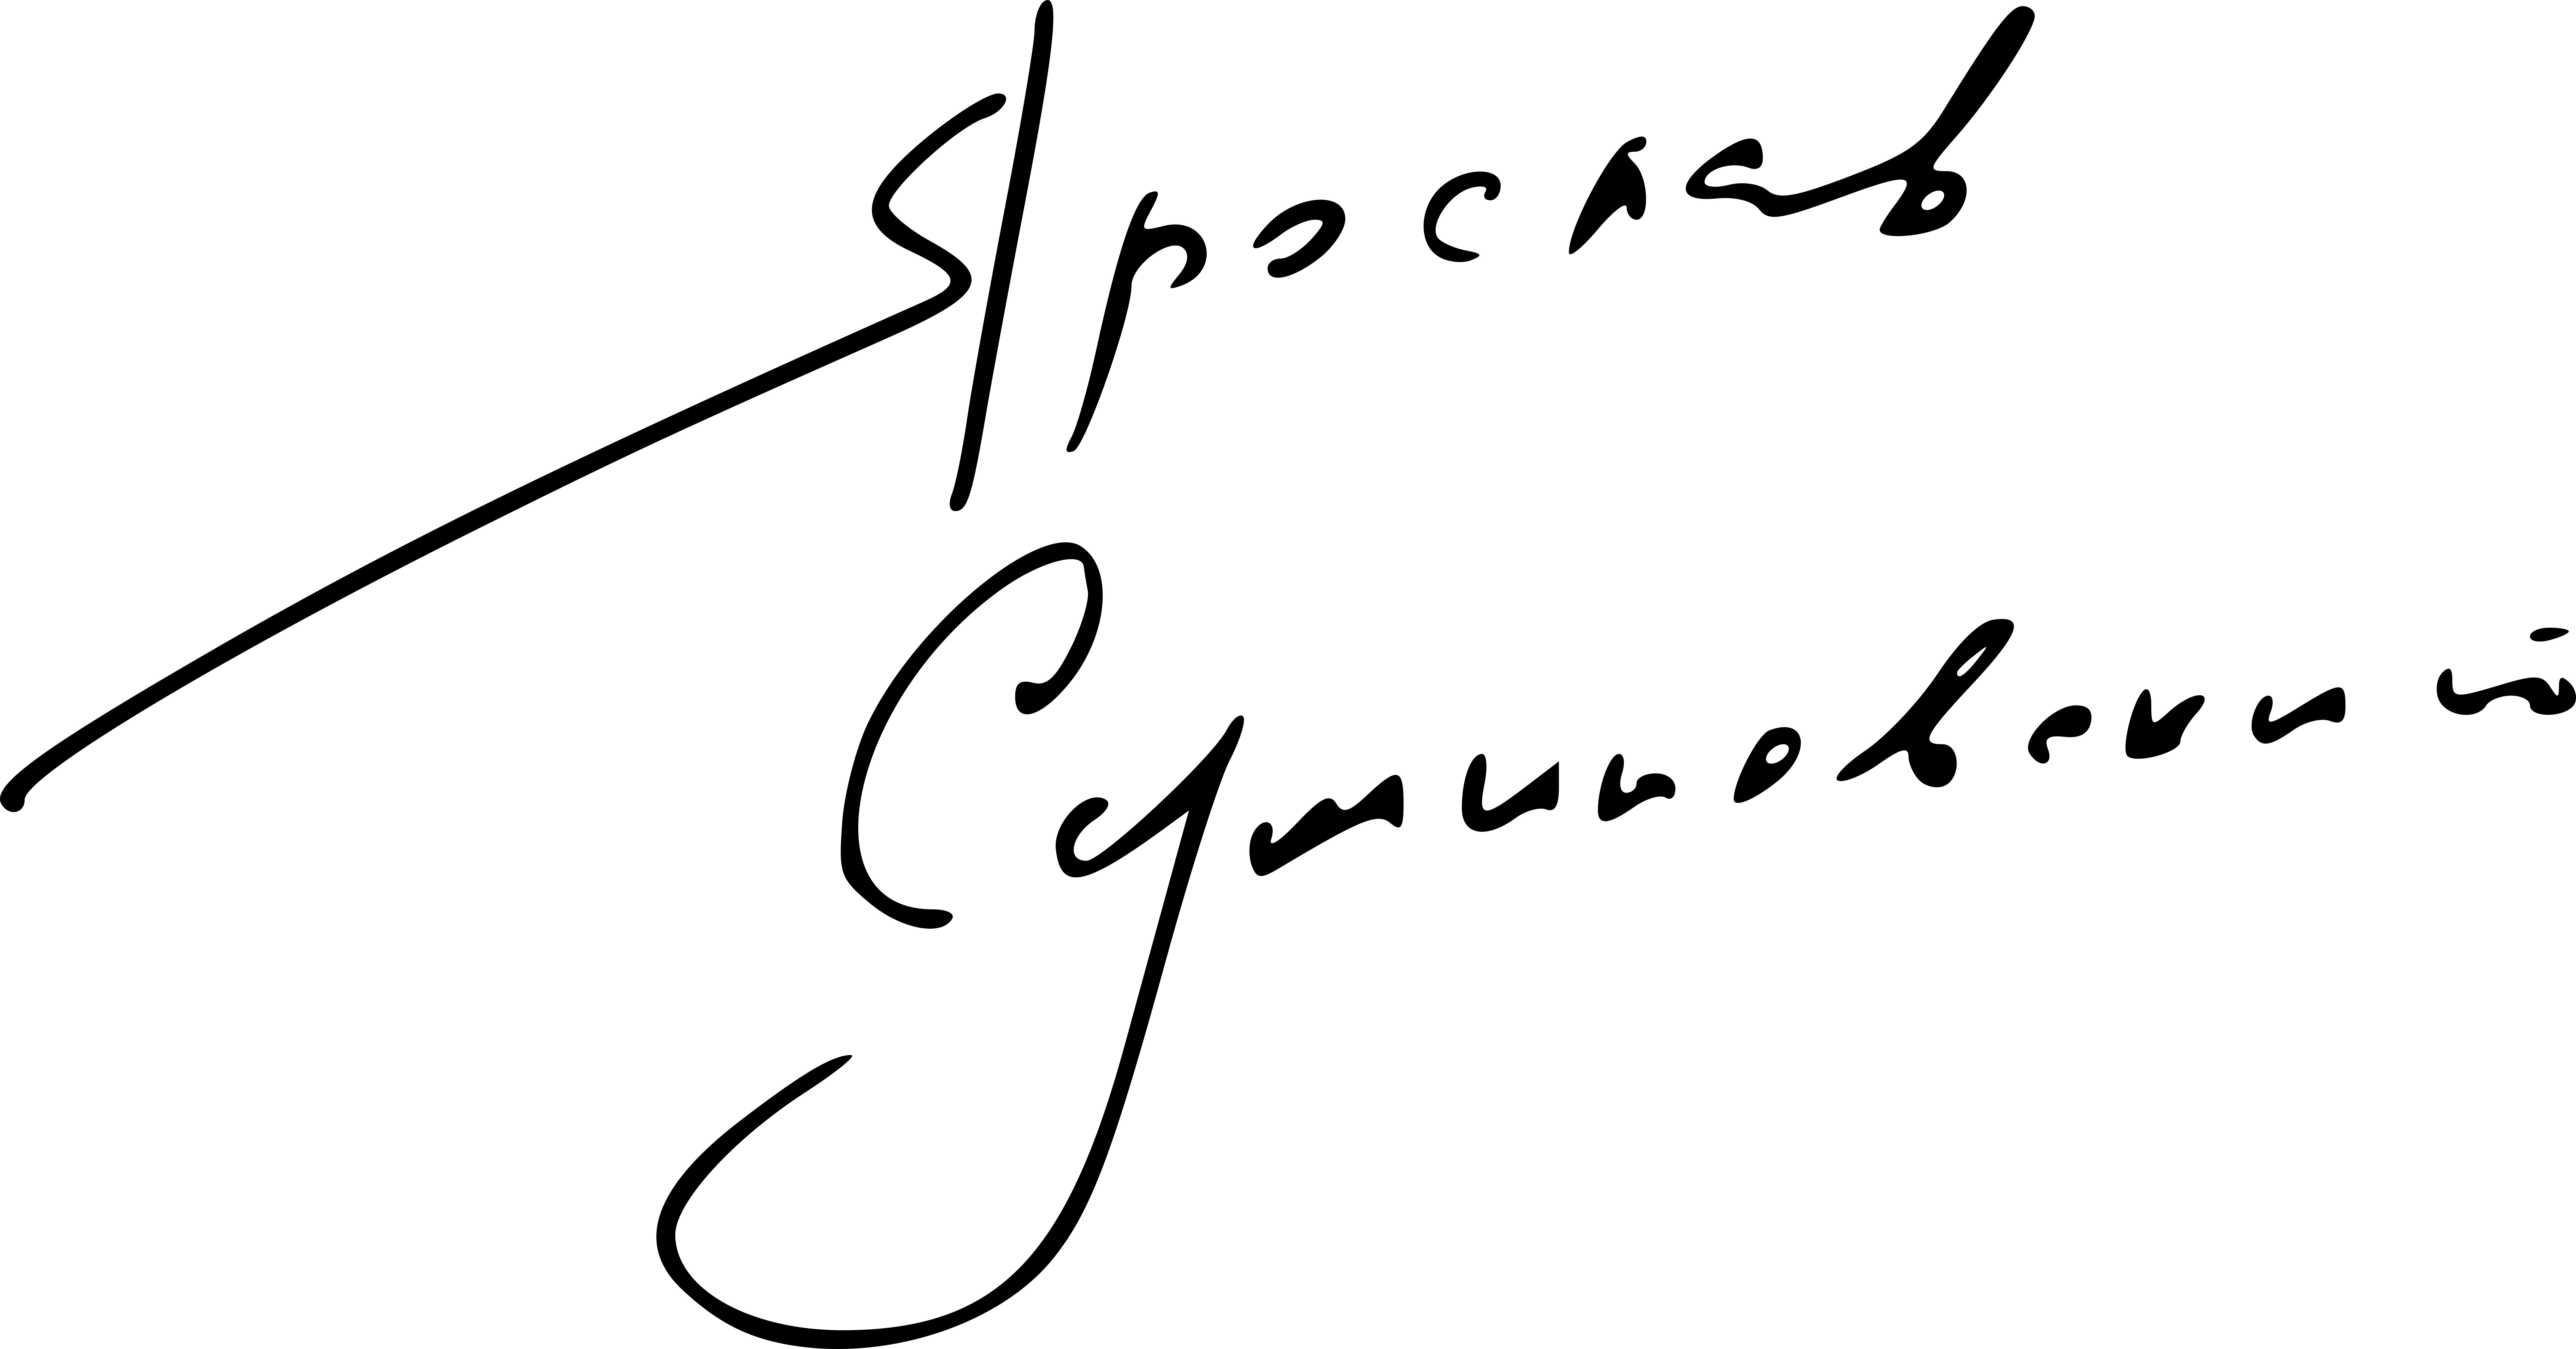
Signature of: yaroslav sumishevskiy